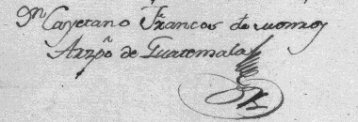
Signature of: cayetano francos y monroy